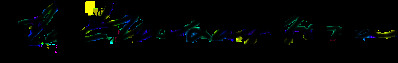
Signature of: james m safford